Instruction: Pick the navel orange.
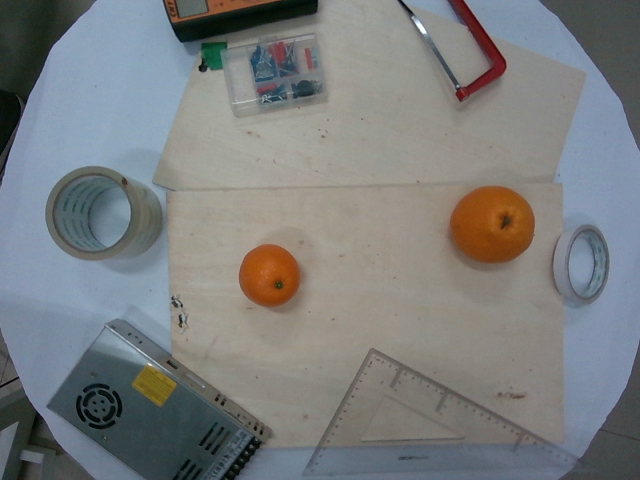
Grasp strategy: vertical